Extract the amount written in words, the amount in digits, the name of the payee, the date on the cheque, and the bank's name from the image.
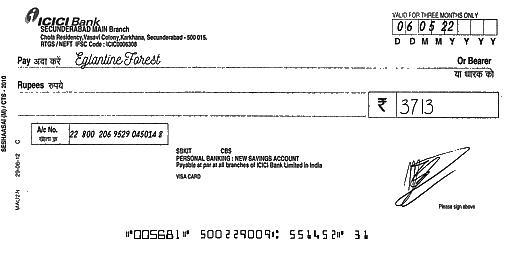
amt_in_words:
amt_in_figures: 3713
payee_name: Eglantine Forest
bank_name: ICICI Bank
cheque_date: 06/05/22